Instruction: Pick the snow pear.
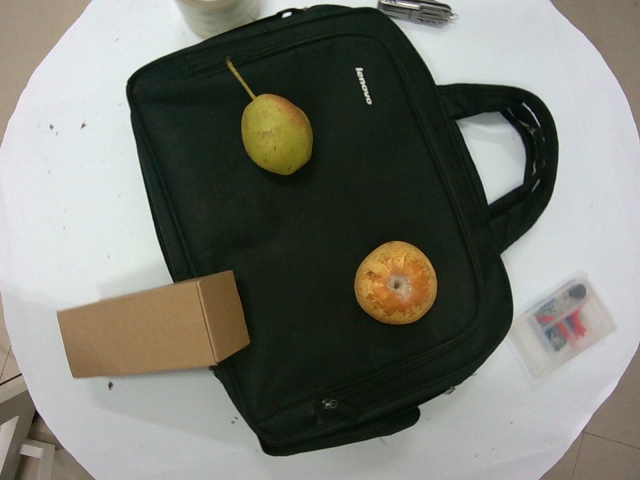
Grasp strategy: vertical